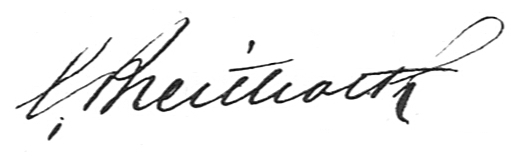
Signature of: claës breitholtz